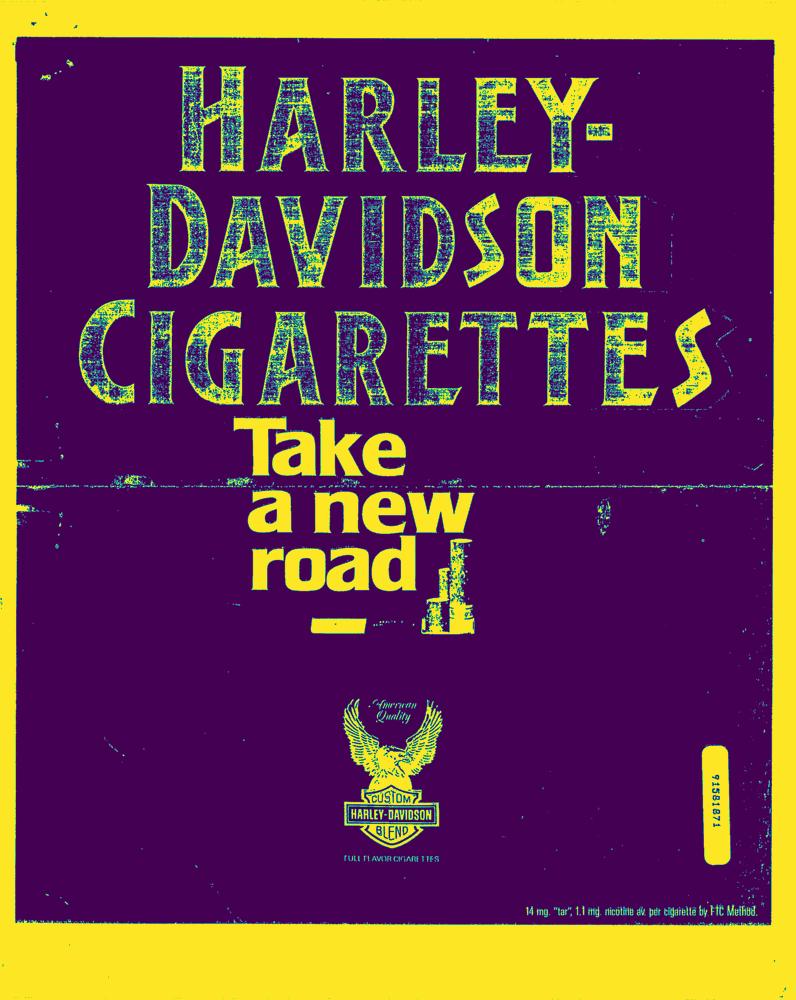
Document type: AD